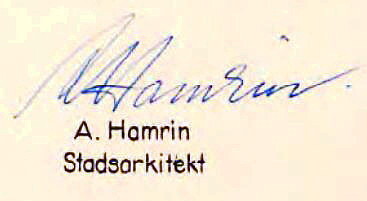
Signature of: albin hamrin